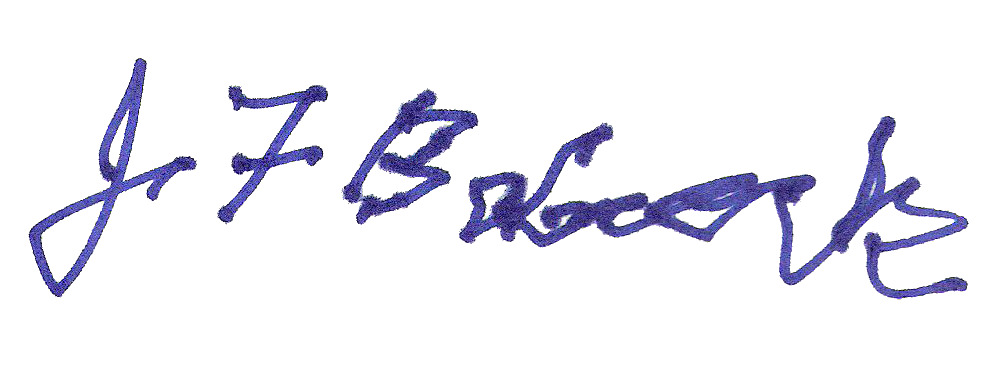
Signature of: john babcock